Please extract the written amount, numerical amount, recipient's name, date on the cheque, and the bank's name from the image.
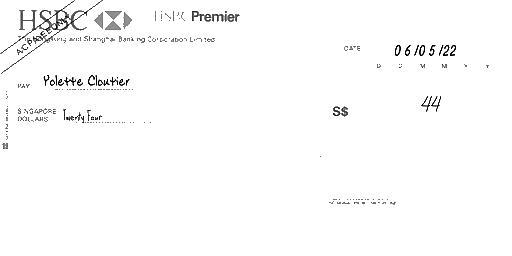
amt_in_words: Twenty Four
amt_in_figures: 44
payee_name: Yolette Cloutier
bank_name: HSBC
cheque_date: 06/05/22